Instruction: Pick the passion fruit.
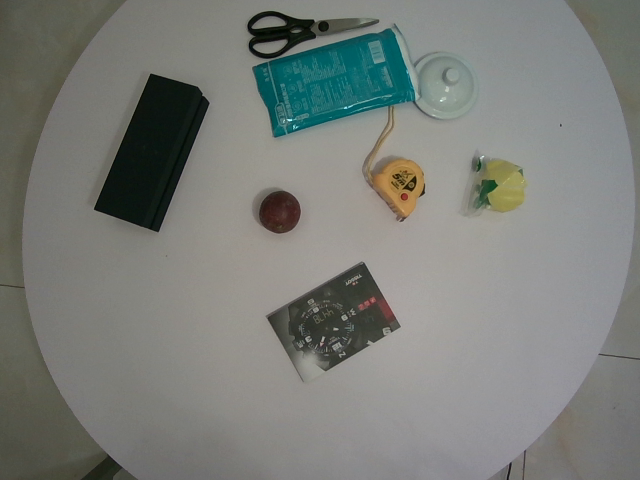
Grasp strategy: vertical